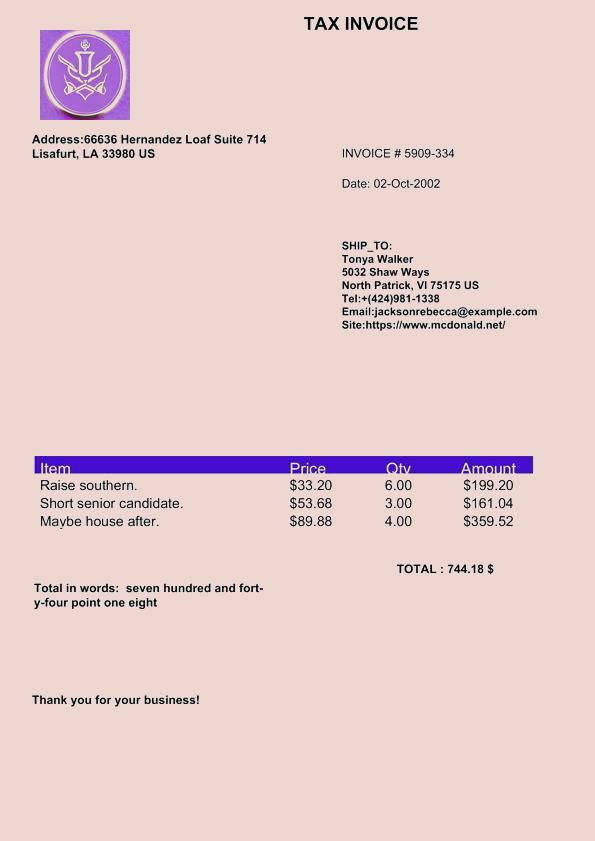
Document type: Invoice